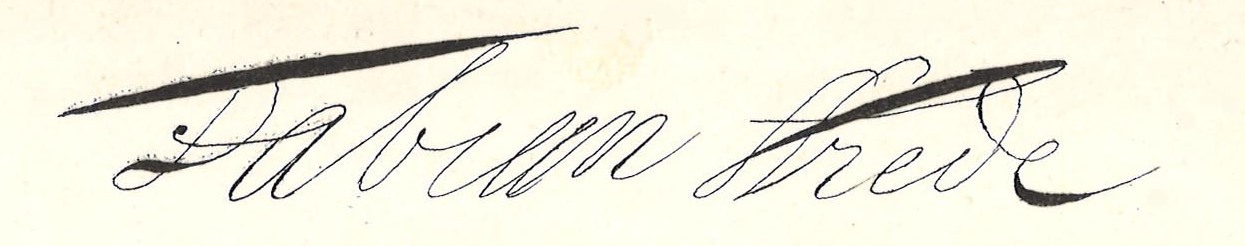
Signature of: fabian wrede